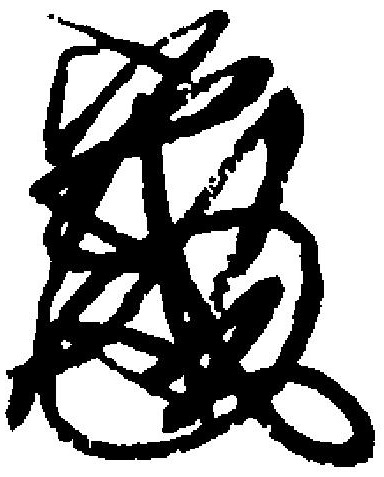
Signature of: fushimi no miya sadafusa shinnō